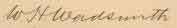
Signature of: william h wadsworth